Patient: Male, age 44
A 44-year old male residing at Howrah, West Bengal, India, businessman by profession, presented with severe respiratory distress, high grade fever and productive cough for the past 3 months. The patient was apparently well 3 months before, when he first noticed rise of temperature and left sided chest pain along with cough and expectoration. Fever was high from the beginning(104-105 F), intermittent in nature and not associated with chill or rigor that would relieve only after taking medications. Chest pain was pleuritic and localized in the left side. Cough was initially mild but it became severe within few days accompanying by thick, yellow and foul smell sputum about 50 ml per day. Afterwards, gradually increasing respiratory distress ensued, but it was not associated with hemoptysis. There was no history of weight loss during this period. He was admitted to a local hospital, where he received few intravenous antibiotics and was discharged almost asymptomatic with anti-tuberculosis drugs (ATD) on empirical basis. Thereafter, patient was apparently well for next two months. Meanwhile, he again suffered from high grade fever with chest pain over the same site along with productive cough. He was re-treated with some oral medications and subsequently fever subsided but other symptoms persisted, for which he was brought to our hospital for the first time and was immediately admitted.
Clinical examination revealed polycythemia, mild cyanosis and grade 2 clubbing (Figure 1). There was no significant palpable lymph node anywhere in the body. Though he was hemodynamically stable, tachypnea persisted for long. Respiratory system examination revealed woody dullness over left infrascapular region on percussion and bronchial breath sound along with coarse crackles over the same area on auscultation. Blood biochemical examination revealed Hb = 18.9 mg/dl, TLC = 20200 ( Neu = 85%, Lymph = 12%,Eos = 1%), fasting blood sugar (FBS) = 71 mg/dl, urea = 23 mg/dl, creatinine = 1.1 mg/dl with normal serum electrolytes and liver function tests. Chest X-ray revealed left sided consolidation with pleural reaction and right sided diffuse pneumonitic changes (Figure 2). Repeated pleural tap was unsuccessful. Thoracic HRCT was suggestive of consolidation at left mid zone with pleural effusion at the base of the left lung (Figure 3). CT guided fine needle aspiration from left sided pleural effusion showed blood elements, a few foam cells and mesothelial cells. No malignant cell was seen. He was treated again with higher dosage of intravenous antibiotics and ATDs was also administered concomitantly. He was discharged with ATDs and advised bronchoscopy, as his coughs persisted. Since he got some relief from dyspnea and chest pain, he refused to undergo bronchoscopy.
After an event free interval of 3 months he felt similar problem as in previous episodes. These symptoms were sudden onset and patient was rushed to the emergency department and admitted accordingly. Dyspnea was severe and fever was high, continuous and associated with chill. The amount of sputum was huge with whitish color and foul smell. On physical examination, cyanosis and clubbing were present with respiratory rate of 30/min, pulse rate of 110/min and BP of 110/80 mmHg. No lymph nodes were palpable throughout in the body. On respiratory system examination, trachea was central in position, chest movement was diminished in left side, breath sounds decreased in both sides (more at the left side), and coarse crepitation was present in both sides of chest. Other system examinations showed no abnormality except scrotal examination which revealed a hard mass involving right testis with loss of testicular sensation. Left testis was normal. He developed a new symptom, hyperpigmented macules over the lower lip, margin of tongue and buccal mucosa. This time, his baseline investigations showed higher level of hemoglobin with other parameters being within normal range. Results of biochemical analysis revealed normal serum levels of thyroid stimulating hormone (TSH), free thyroxin (FT4), alpha fetoprotein, sex hormone binding globulin, testosterone and estradiol, assayed on two different occasions. The levels of luteinizing hormone (LH), follicle stimulating hormone (FSH), prolactin and angiotensin converting enzyme did not reveal any abnormality. The 24-hour urinary steroid excretion was normal. The serum estrogen level was undetectable. Serum LDH was 1254 U/L(N < 240 U/L),beta-hCG was 1.71 mIUv/ml(normal adult male/normal adult non pregnant female-0.1-5.7). HIV-COMB test to detect HIV antibody was non reactive. Apart from routine investigations, bronchoscopy was performed and broncho-alveolar lavage (BAL) fluid was cultured and diagnosed as Klebsiella pneumonia. Culture was negative for tuberculosis in BACTEC media and cytology could not detect malignant cells. Keeping in mind the newly developed oral mucosal pigmentations, Barium meal x-ray and follow-through was performed which showed gastric dilatation with sub-optimal mucosal coating; no obvious gastric polyps were seen. Upper gastrointestinal endoscopy was also inconclusive. However, colonoscopy detected multiple polyps (Figure 4) which upon histopathological examination were proved to be of hamartomatous nature without any malignant character, confirming the diagnosis of PJS. There was no history of exposure to any drugs and no family history of PJS.
Antibiotics were administered according to the drug sensitivity report. Chest X-ray was taken showing left sided non resolving pneumonia. He was treated with injectable piperacillin, tazobactam and gentamicin, and nebulisation with salbutamol. Abdominal Ultrasound was normal, but scrotal ultrasound revealed a large (10cm X 7.8 cm) mixed echogenic mass lesion involving the whole right testicular substance with dispersed necrotic areas suggestive of testicular malignancy. Left testis and epididymis were normal. High inguinal orchidectomy on right side was performed and histopathological examination of biopsy specimen showed large cell calcifying Sertoli cell tumor (Figure 5). Immunohistochemistry showed tumor cells expressing Inhibin, Calretinin and CD 56 and were immune negative for CK-7 and EMA. The tumor also stained positively for erythropoietin. Thus, a testicular tumor secreting ectopic erythropoietin explained the polycythemia in this patient. The aromatase activity was measured in the testicular biopsies and the levels detected were as follows: right testis, 1183 pmol/h/g protein and left testis 1358 pmol/h/g protein. These values were much higher than what is found in normal adult testis (33 pmol/h/g protein). Chest CT revealed variegated mass lesion and CT-guided FNA from lung lesion showed evidence suggestive of metastasis from testicular tumor. Abdominal CT revealed no obvious peri-or para-aortic lymphadenopathy (skip metastasis) and brain CT appeared to be normal.
The patient was put on a chemotherapy regimen comprising of bleomycin, etoposide and cisplatin. Though he tolerated the induction phase well, subsequently developed sepsis secondary to pancytopenia in the late consolidation phase and ultimately died despite all possible medical supportive therapy.
Keywords: calcifying sertoli cell tumor, peutz-jeghers syndrome, skip metastasis, testis
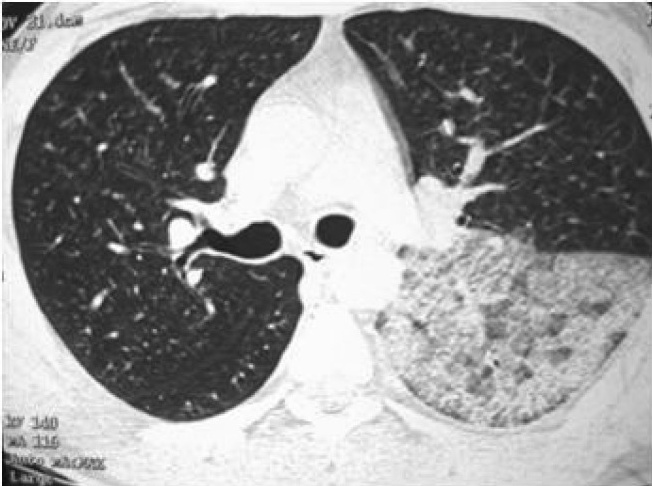
Image caption: Thoracic HRCT showing consolidation at left mid zone with pleural collection in left base.